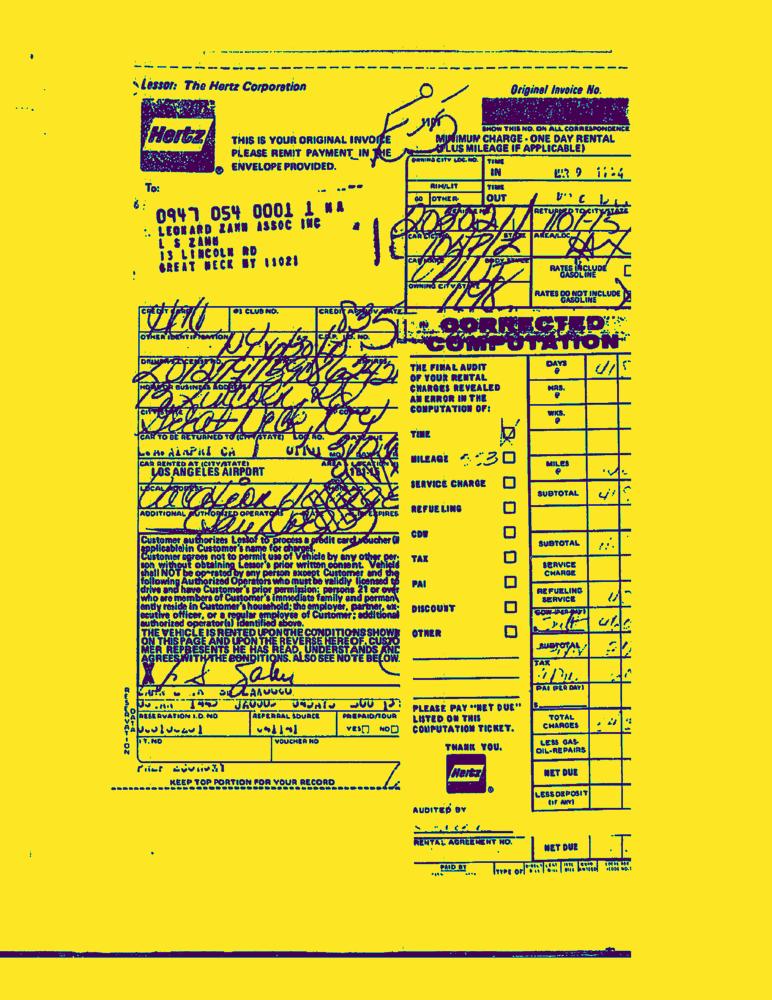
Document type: Invoice-Doc